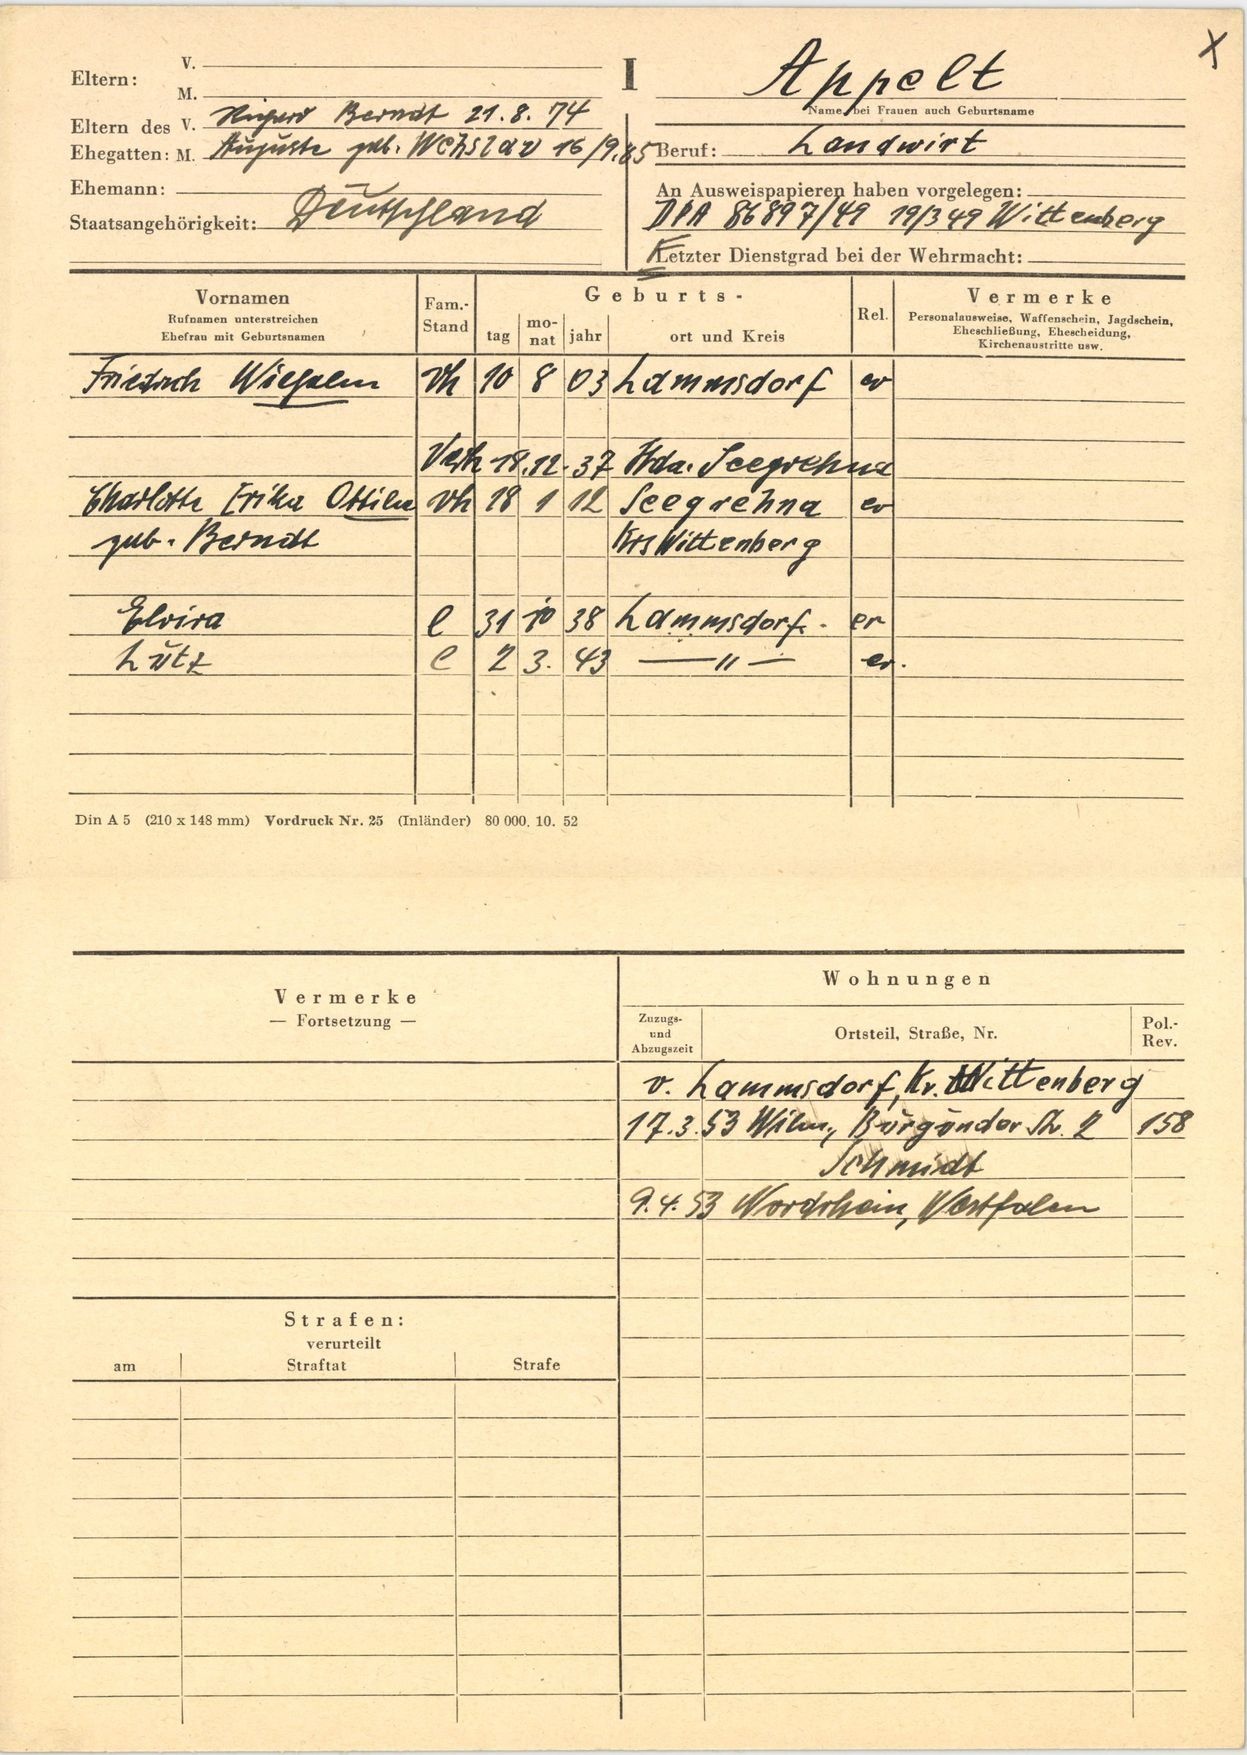
Appelt